Question: What is the property identification or parcel number listed?
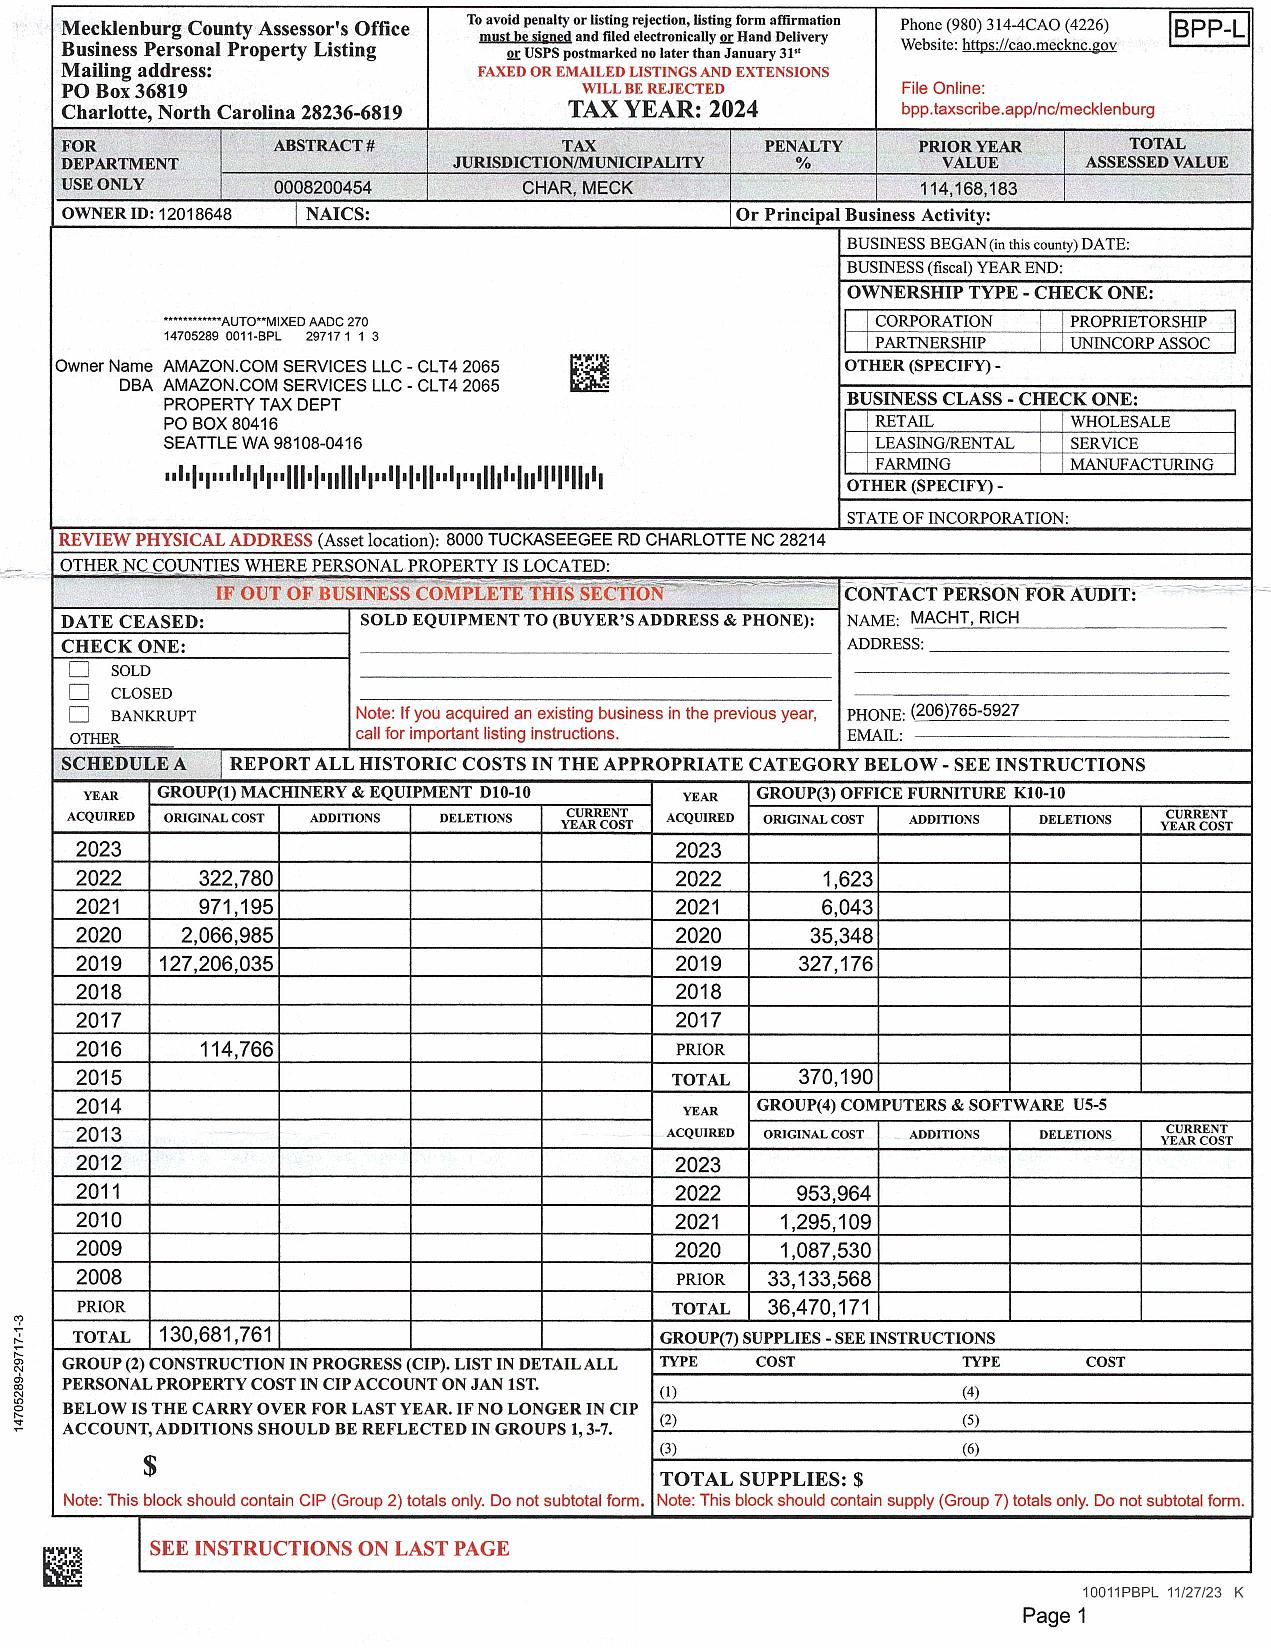
Answer: "12018848"